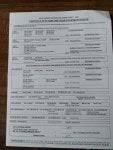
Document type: Invoice